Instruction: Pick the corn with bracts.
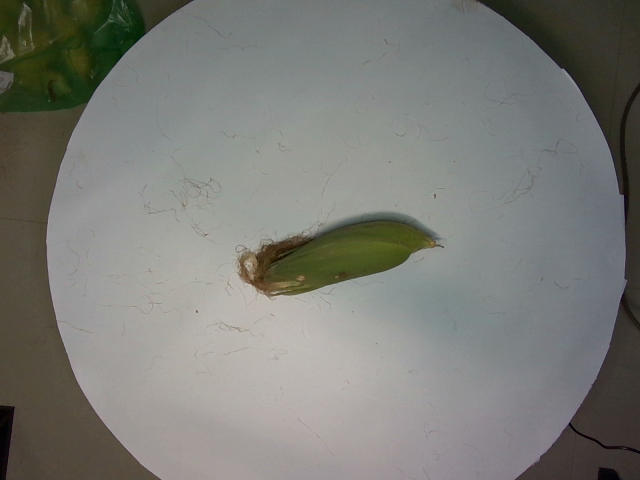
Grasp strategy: vertical